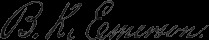
Signature of: benjamin kendall emerson